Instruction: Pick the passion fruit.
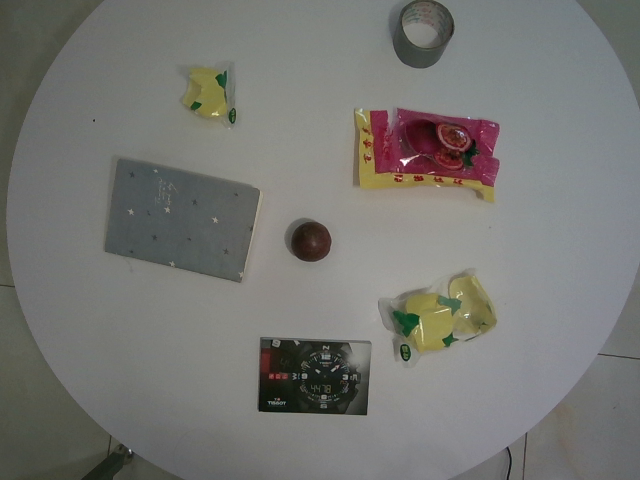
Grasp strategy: vertical